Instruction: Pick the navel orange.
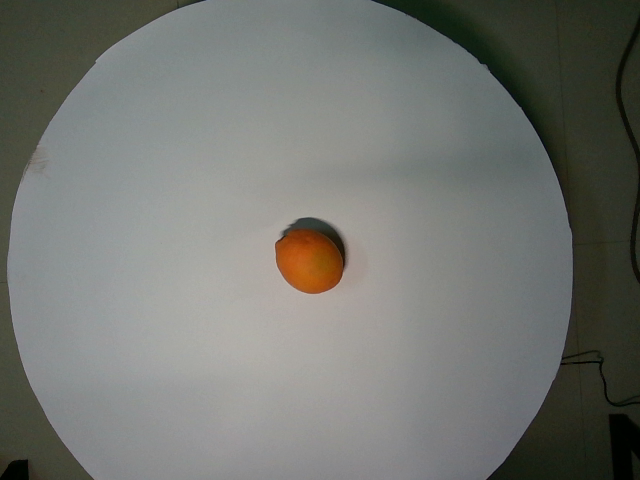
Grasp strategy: vertical